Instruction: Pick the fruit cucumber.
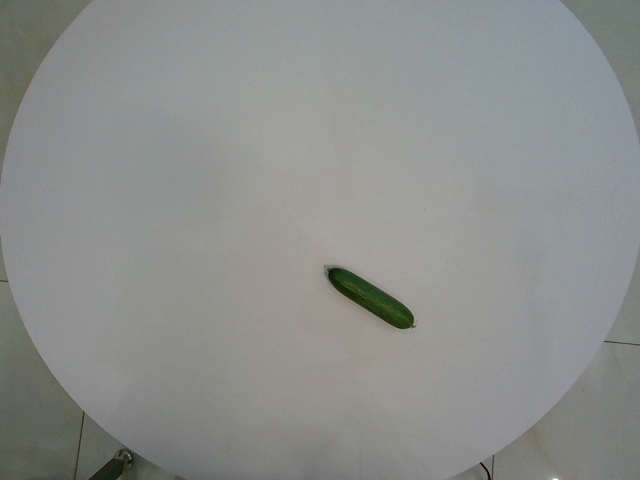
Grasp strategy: vertical